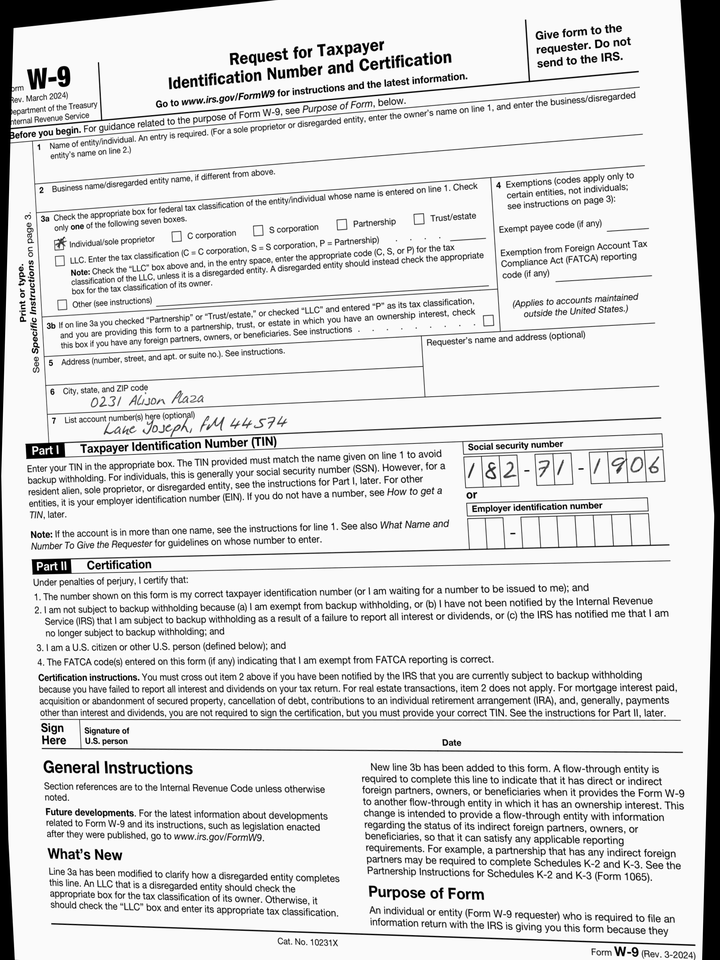
adr1: 0231 Alison Plaza
adr2: Lake Joseph, FM 44574
cbx: yes
ssn: 182711906